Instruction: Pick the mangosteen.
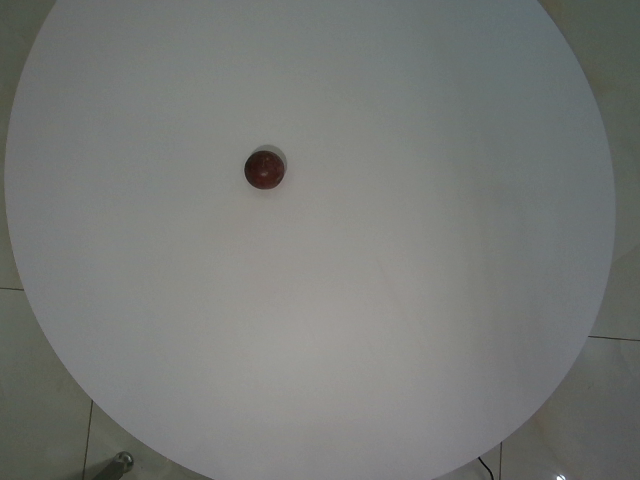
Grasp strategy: vertical